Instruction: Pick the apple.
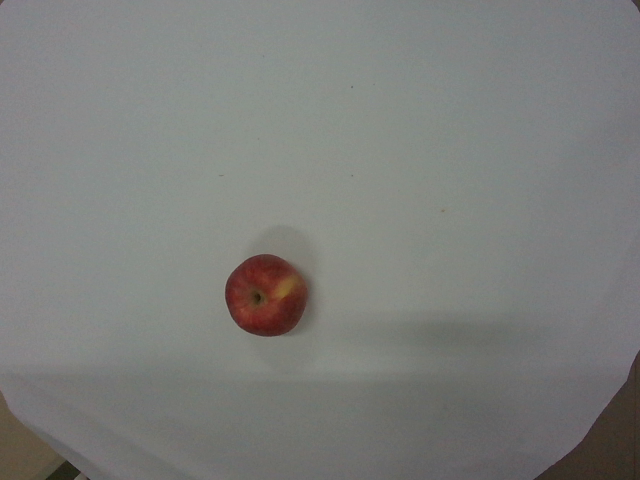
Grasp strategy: vertical